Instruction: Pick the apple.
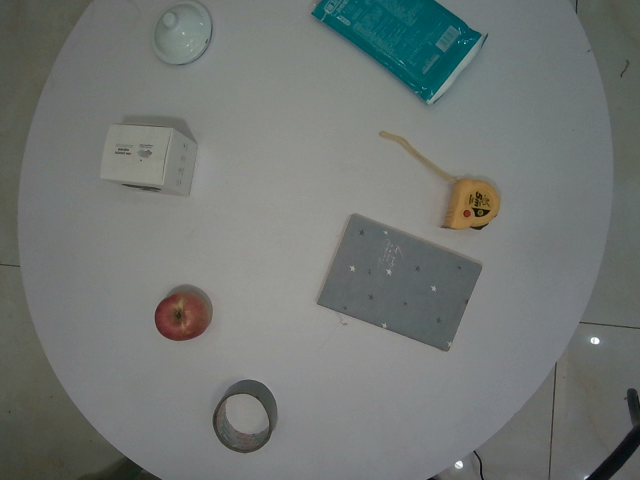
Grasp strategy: vertical